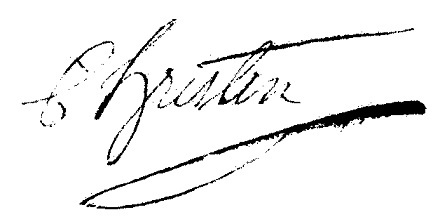
Signature of: charles gabriel frédéric christin